Question: What could the diagnosis suggest?
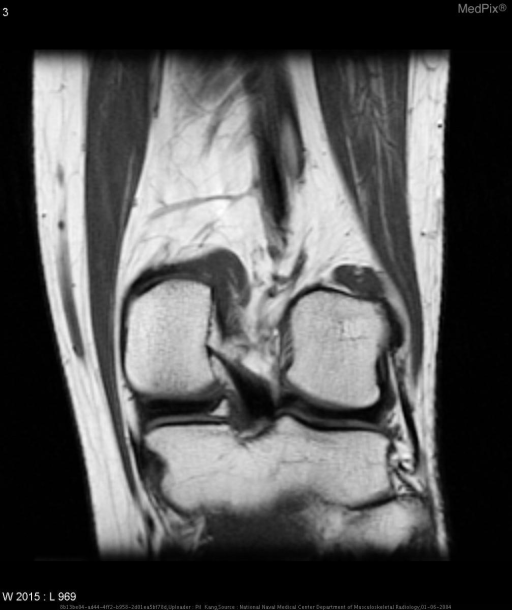
Answer: The possible diagnosis includes meniscal ossicle.